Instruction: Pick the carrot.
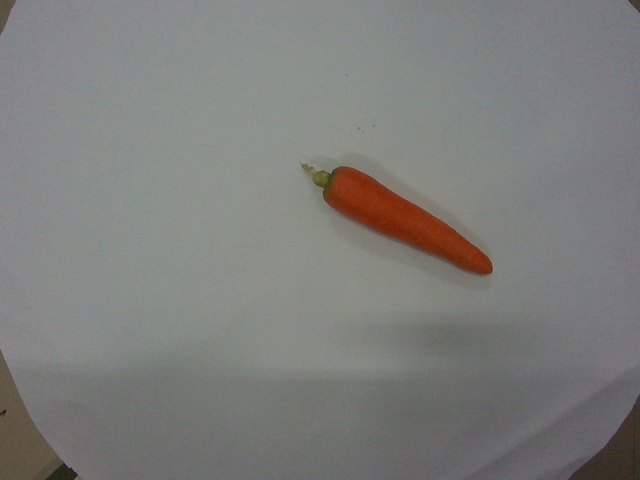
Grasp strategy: vertical